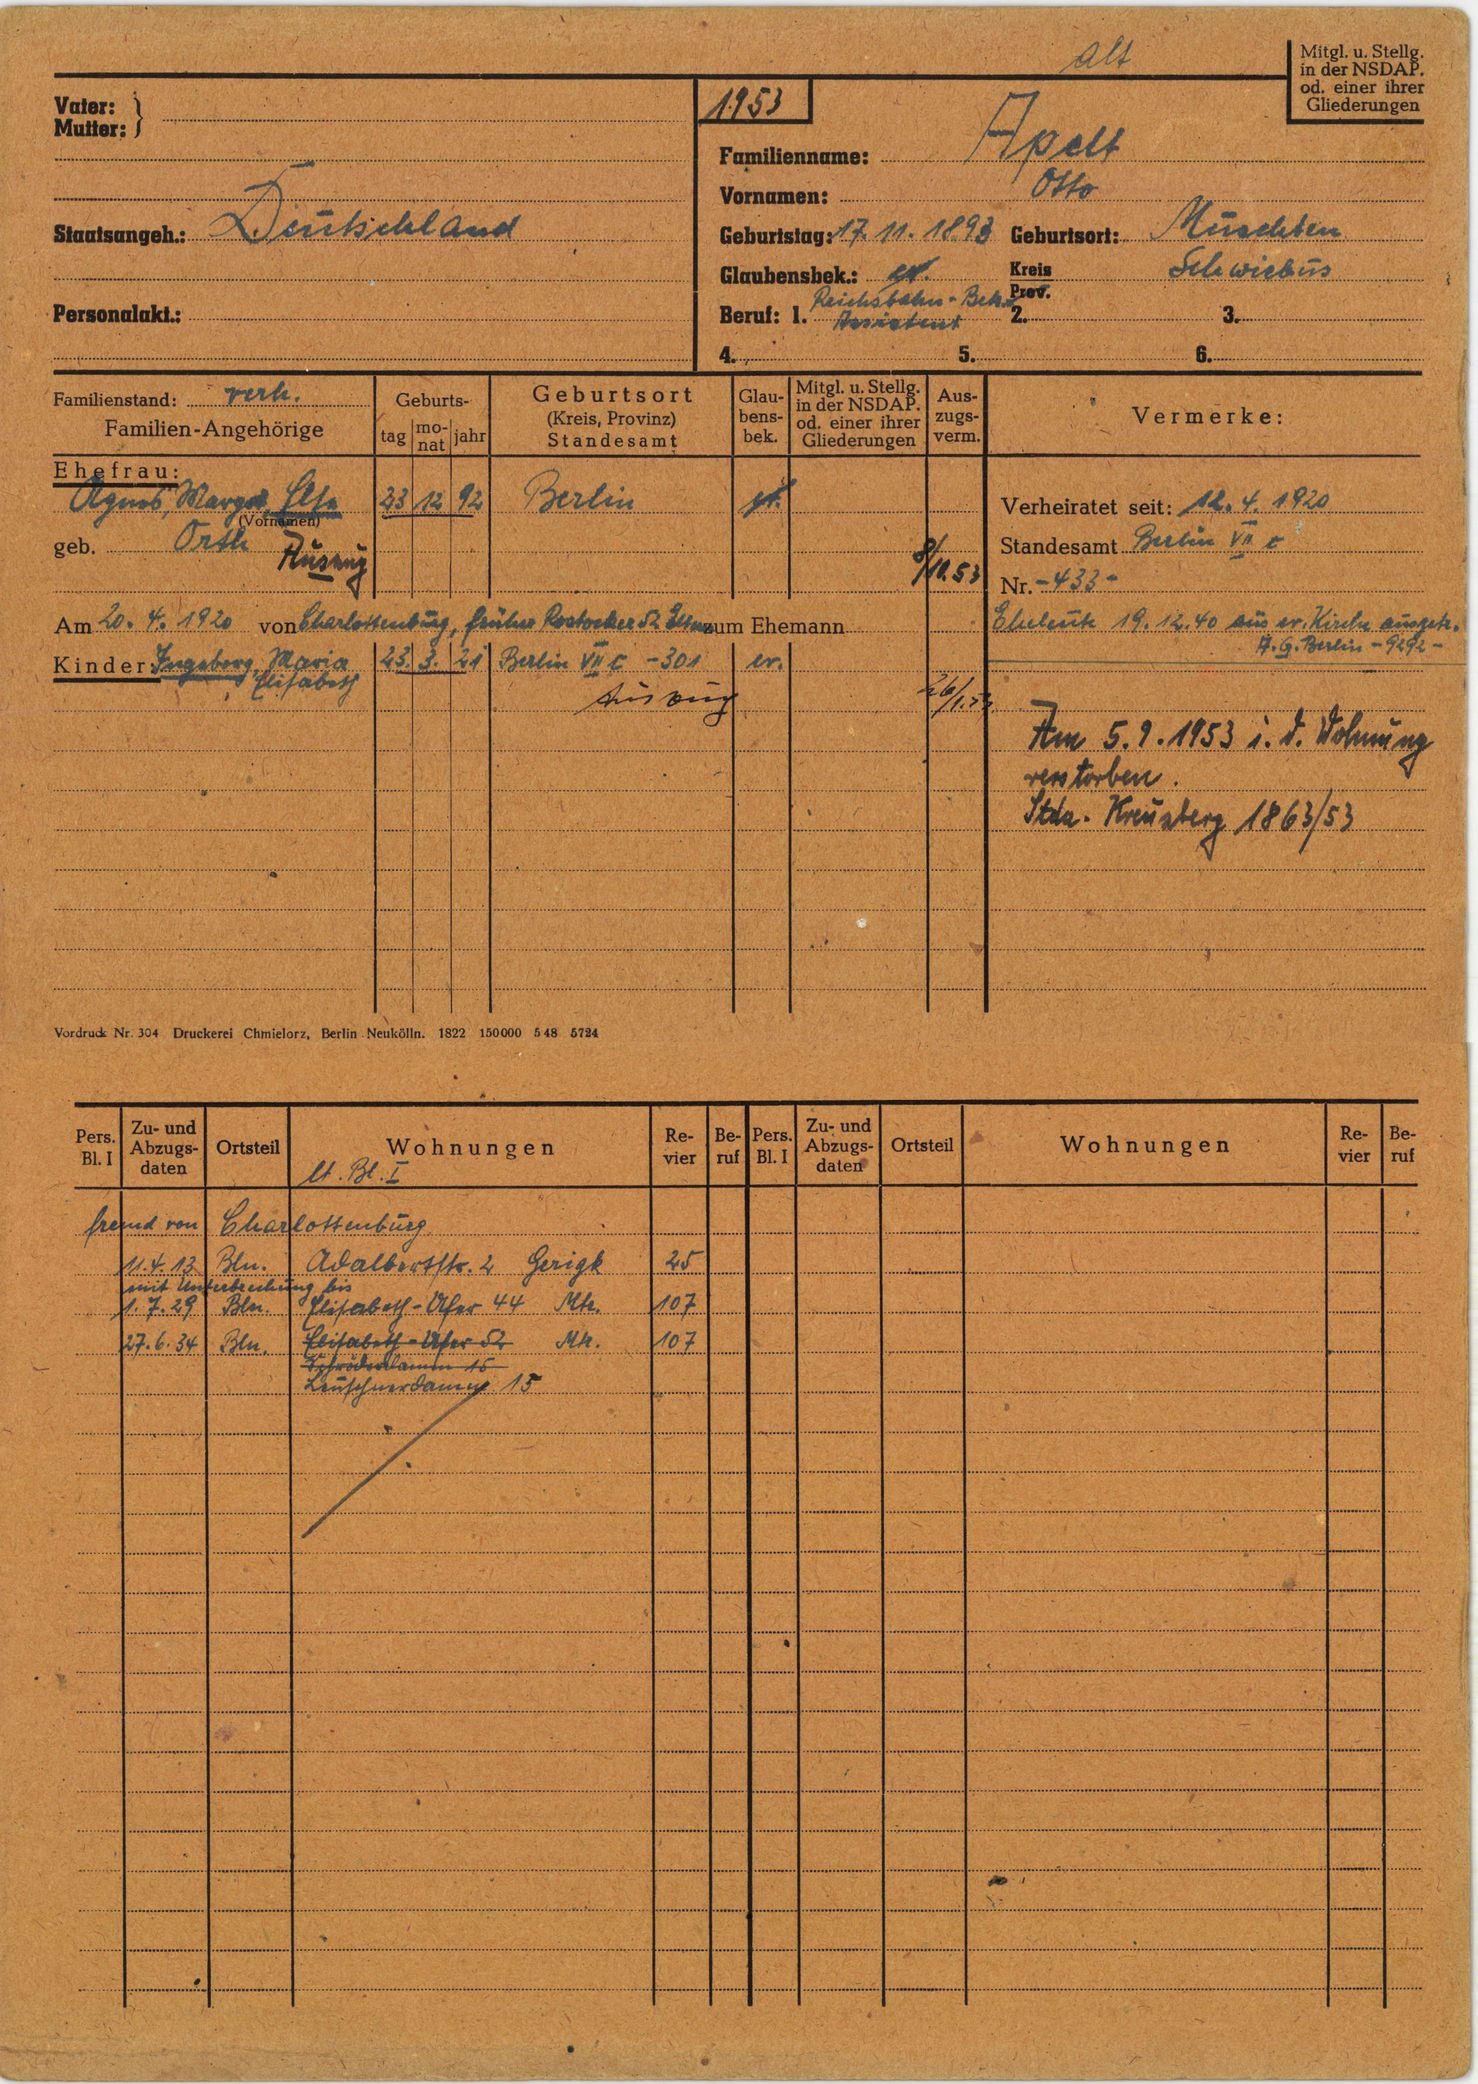
Apelt